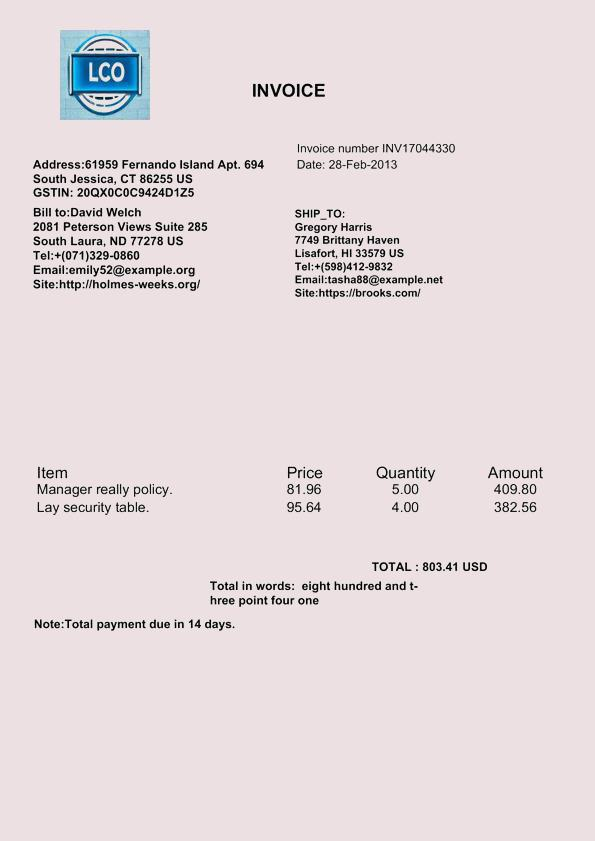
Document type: Invoice